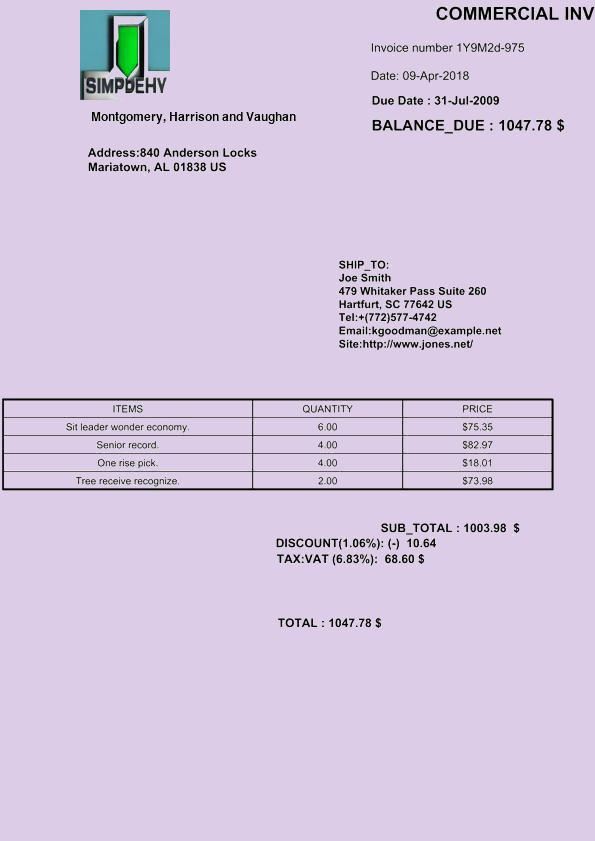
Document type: Invoice